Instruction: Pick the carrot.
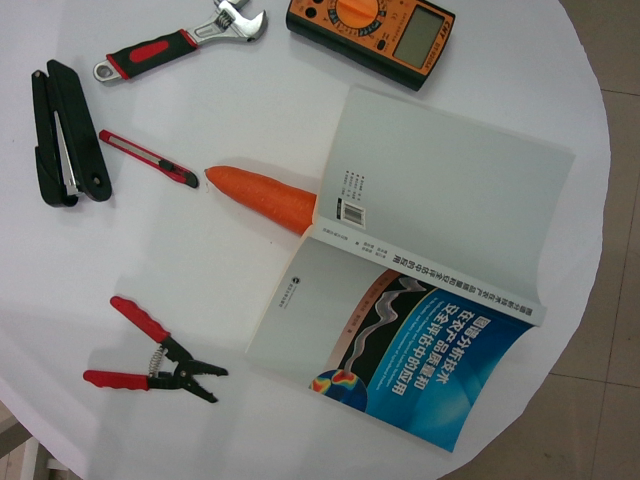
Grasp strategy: vertical